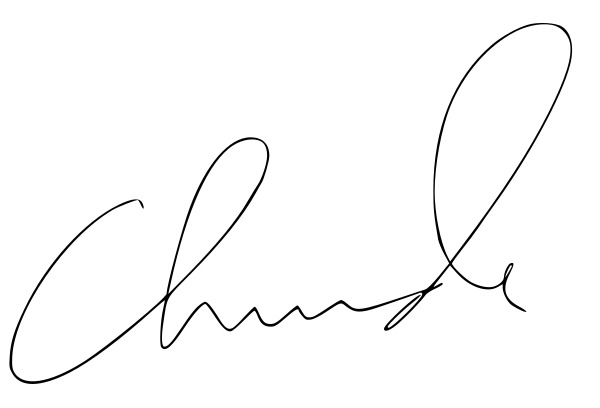
Signature of: chimamanda ngozi adichie